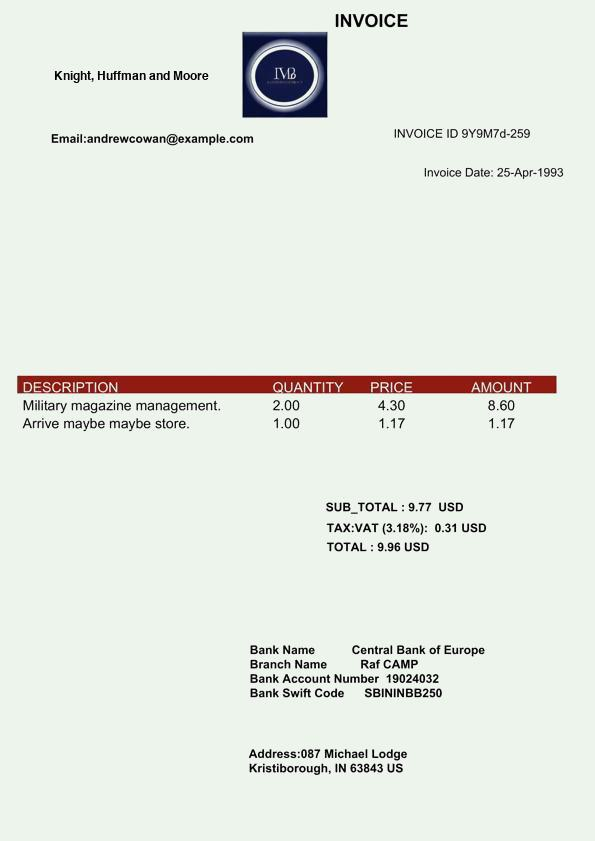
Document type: Invoice